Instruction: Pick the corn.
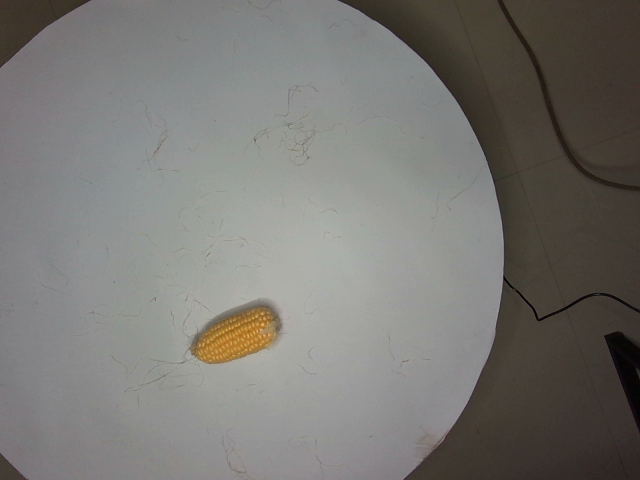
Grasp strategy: vertical